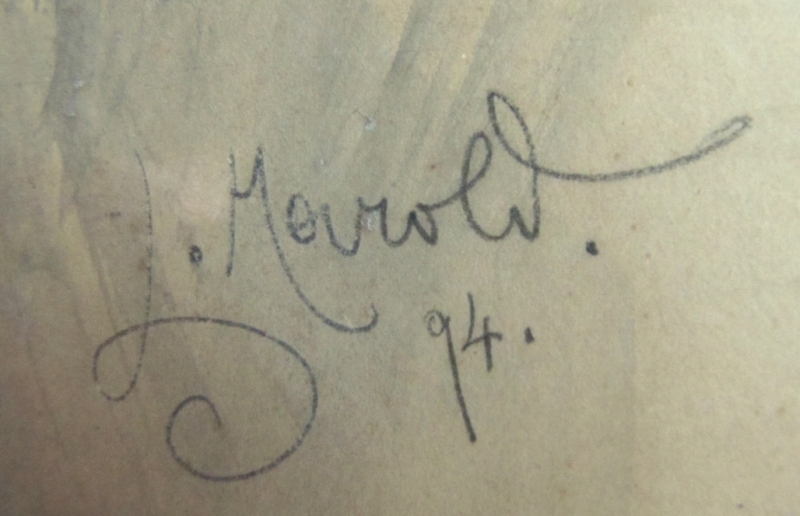
Signature of: luděk marold